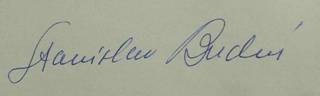
Signature of: stanislav budín